Question: In what way does the history help explain the case?
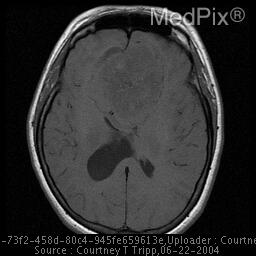
Answer: The patient's history of 39 year-old woman with several month history of bilateral hemianopsia, worse in the morning is key in understanding the case.